Question: What is the main concern?
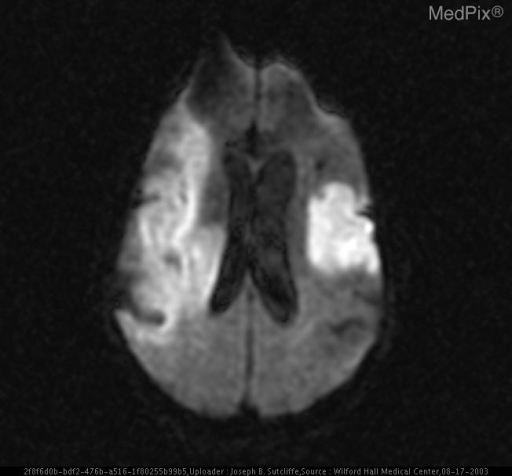
Answer: The findings suggest Image 1, is a non-contrast CT obtained immediately following her altered mental status on hospital day 3. It reveals hypodensities in the cortical and subjacent white matter regions of the left MCA and left PCA. These findings had been present on HD1 and were felt to represent subacute embolic strokes from cardiac emboli due to a lapse of anticoagulant therapy for her chronic A-fib.
Image 2, a diffusion weighted MRI, is obtained shortly after the CT in image 1. It reveals the subacute L MCA stroke, but also reveals an extensive acute R MCA stroke which is not evident on the CT image. This additional stroke is responsible for her acute mental status decline on HD3.. Diffusion weighted MRI obtained shortly after the CT reveals extensive, acute R MCA infarct which is not evident on the CT image.. The patient might have a history of The patient is a resident of an assisted living center who presents to the ED with "global aphasia" of unspecified duration. She has a history of chronic atrial fibrillation and a recent interruption of her prophylactic anticoagulant therapy.  A CT scan is obtained which reveals subacute L MCA and L PCA strokes, felt to be secondary to left atrial emboli. She is admitted for supportive treatment. Two days later, during her inpatient stay, she is discovered unresponsive with intact pupils.  A repeat CT scan and MRI are immediately obtained..